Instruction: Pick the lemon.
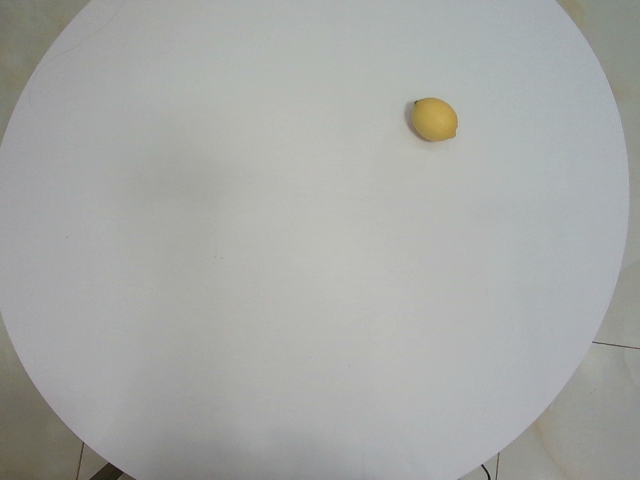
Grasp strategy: vertical